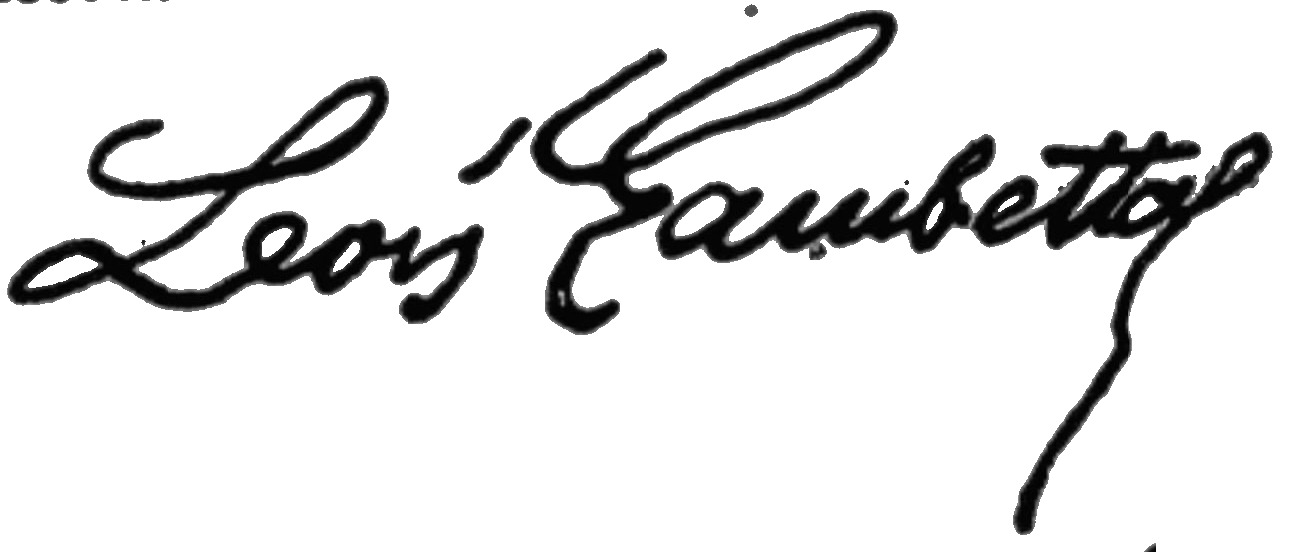
Signature of: léon gambetta